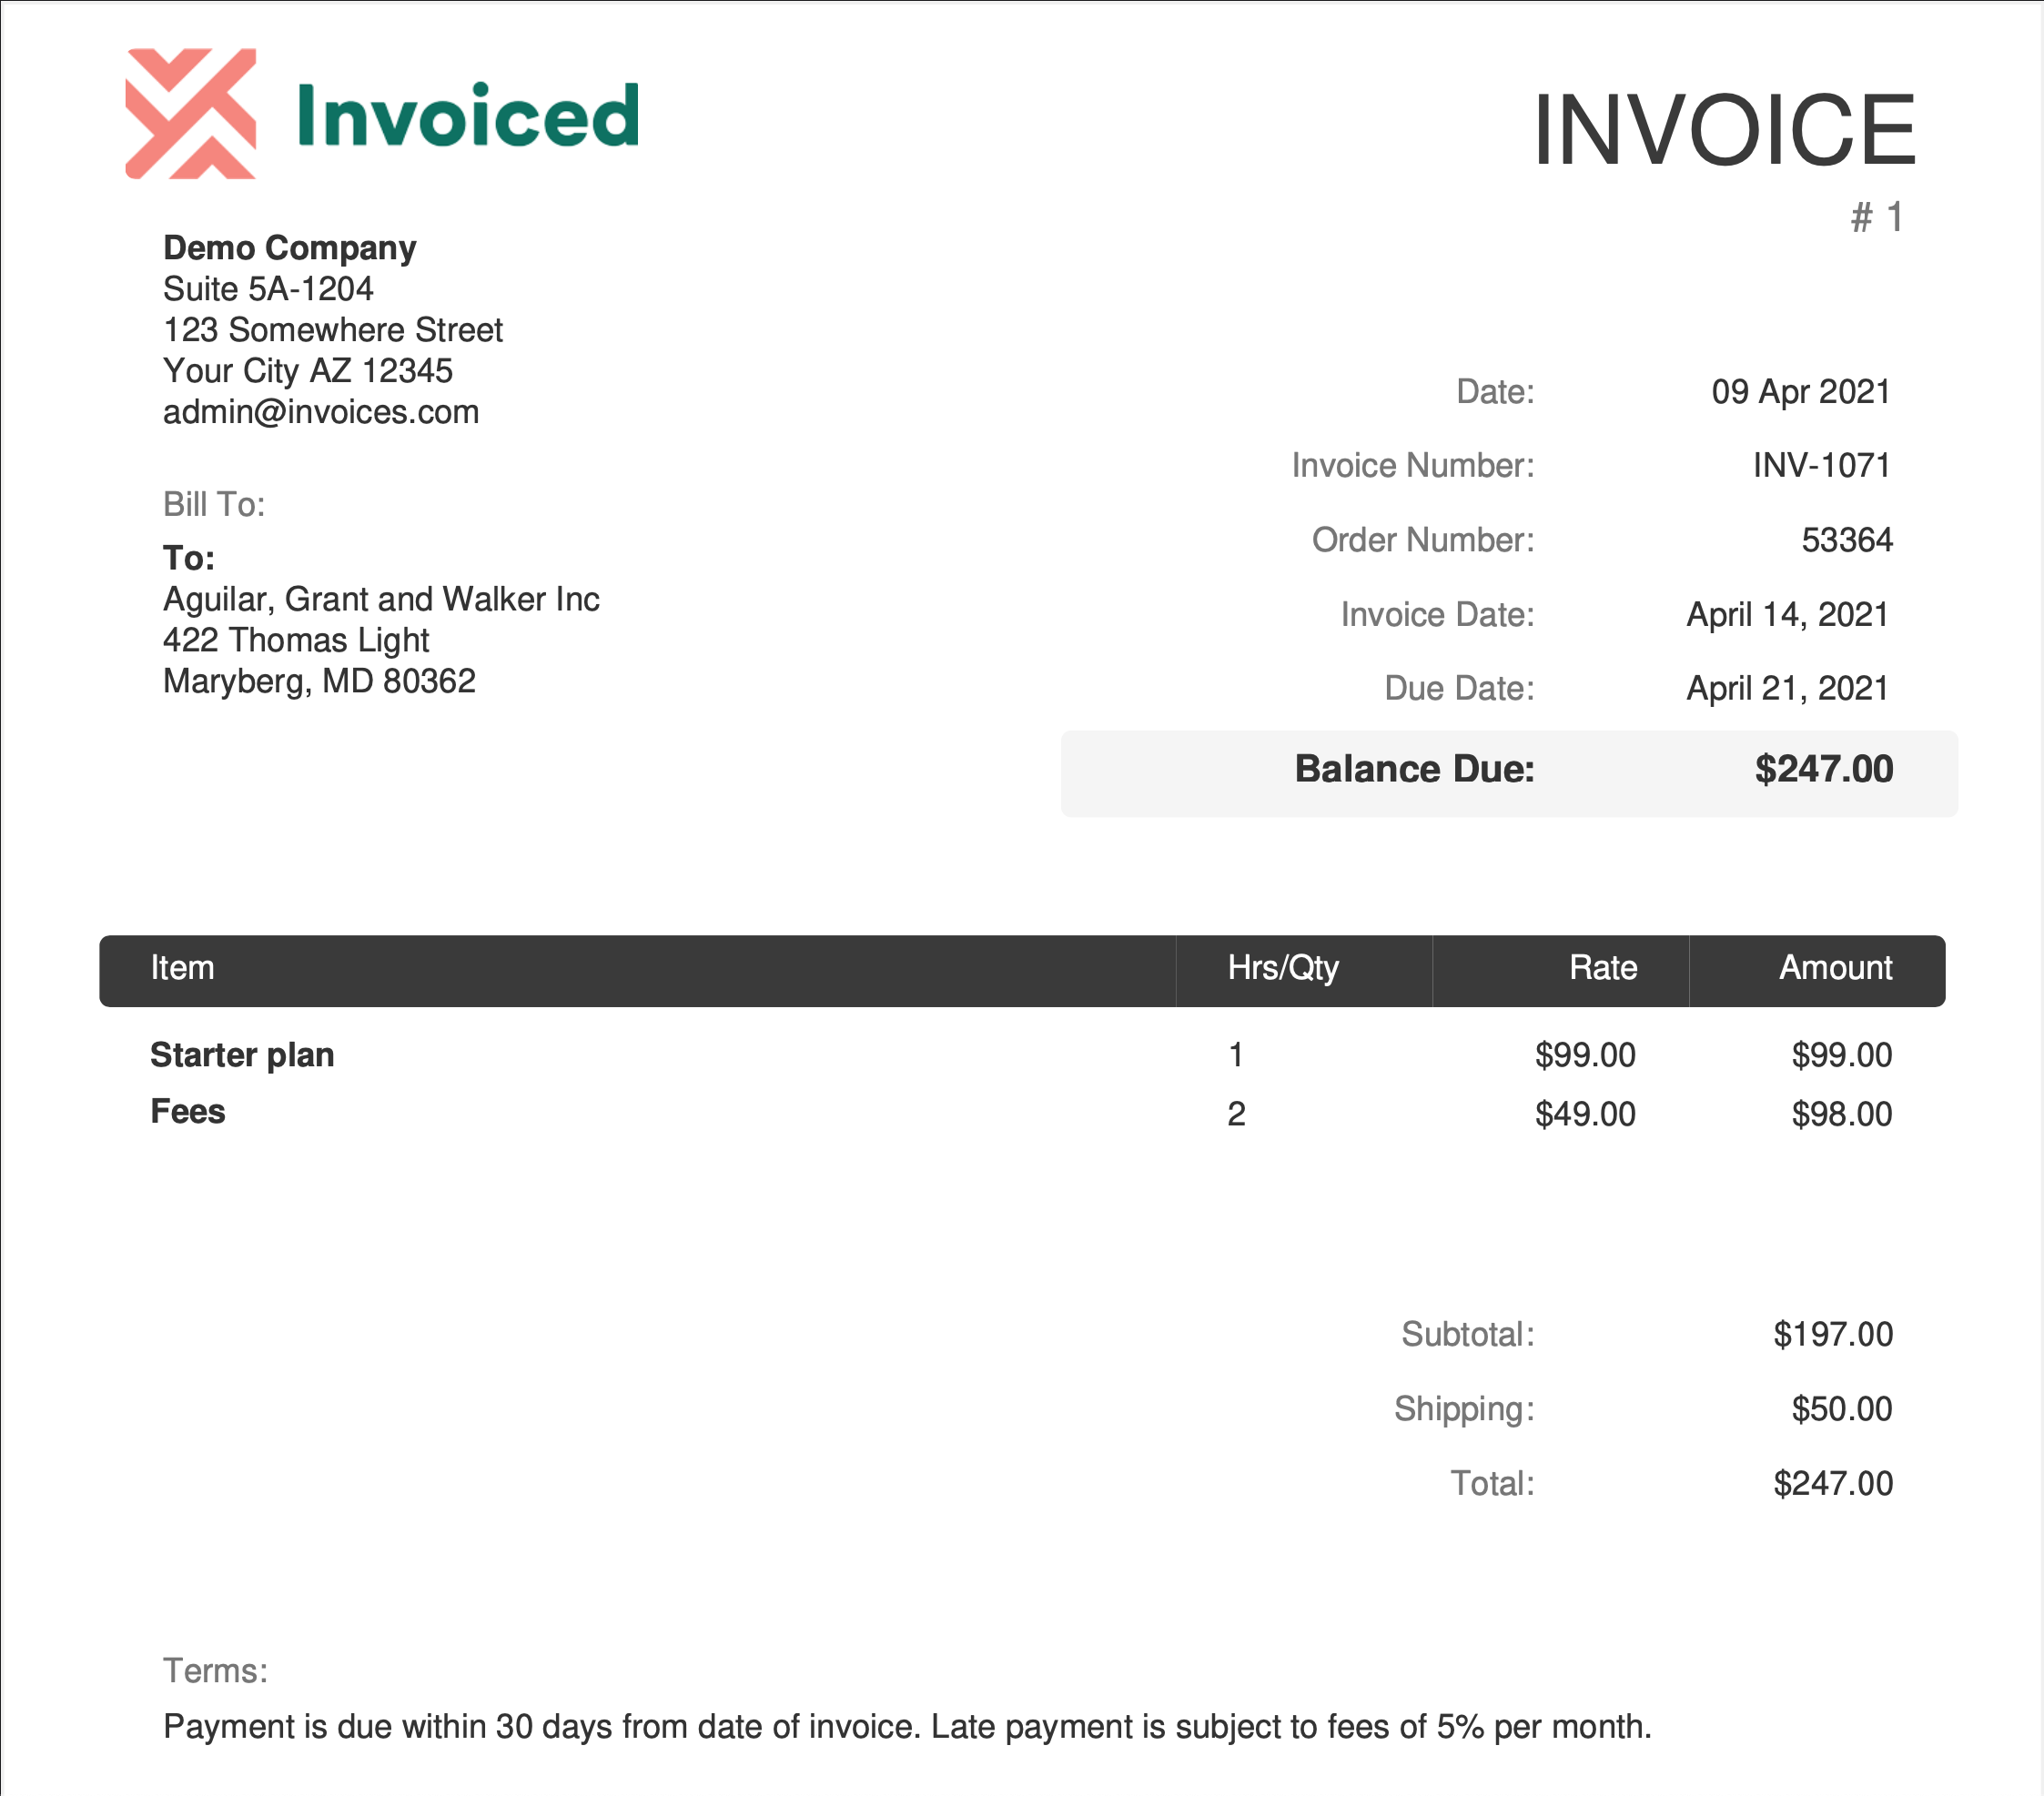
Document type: Invoice